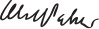
Signature of: olof palme